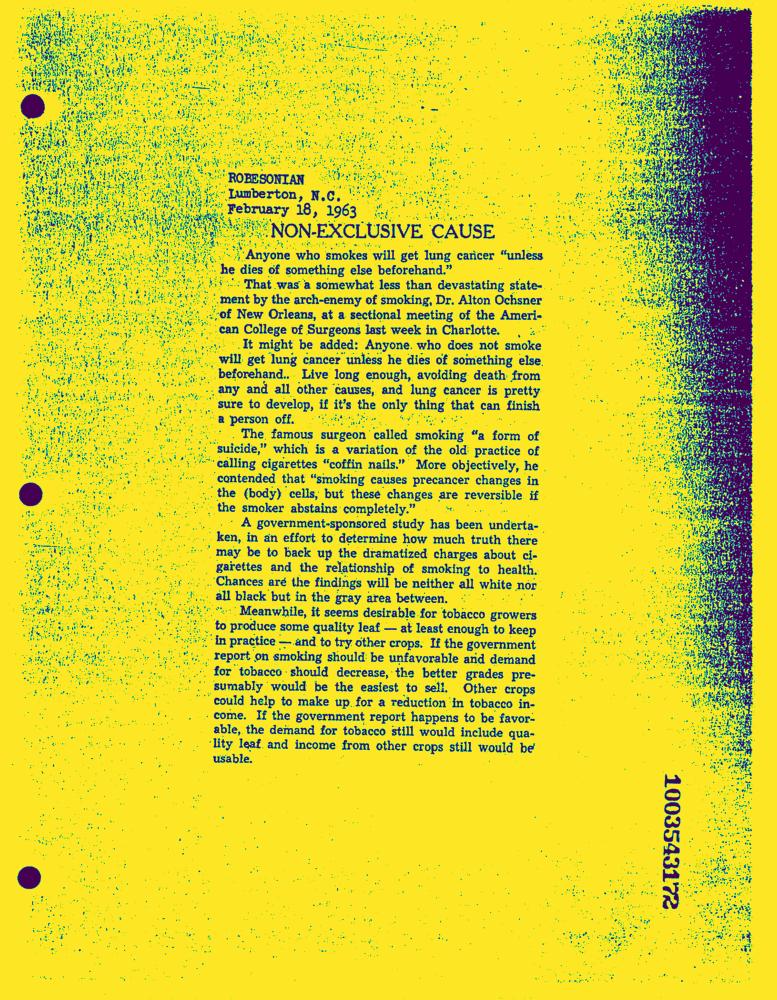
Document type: News-Article